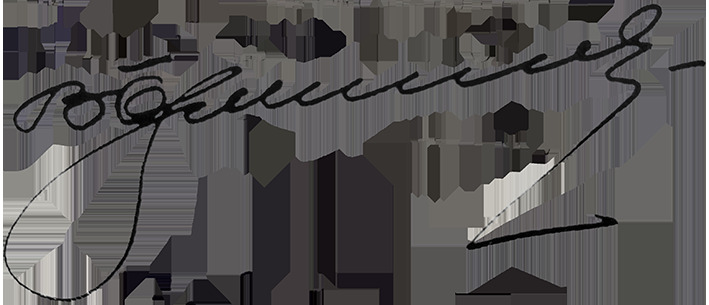
Signature of: vladimir brezhnev